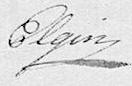
Signature of: thomas bruce 7th earl of elgin